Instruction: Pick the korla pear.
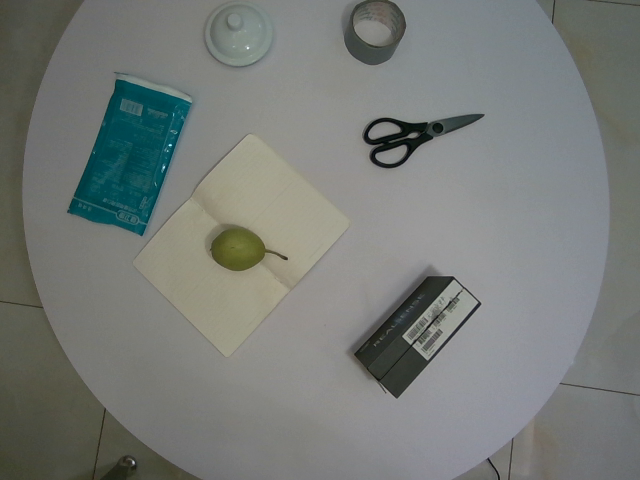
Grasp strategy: vertical